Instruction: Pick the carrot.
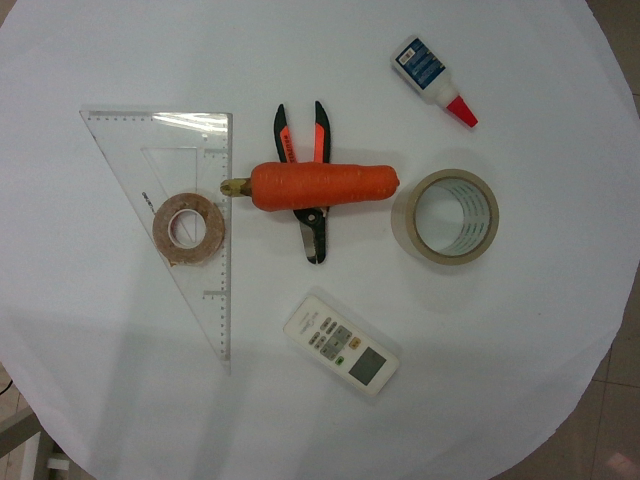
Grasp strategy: vertical